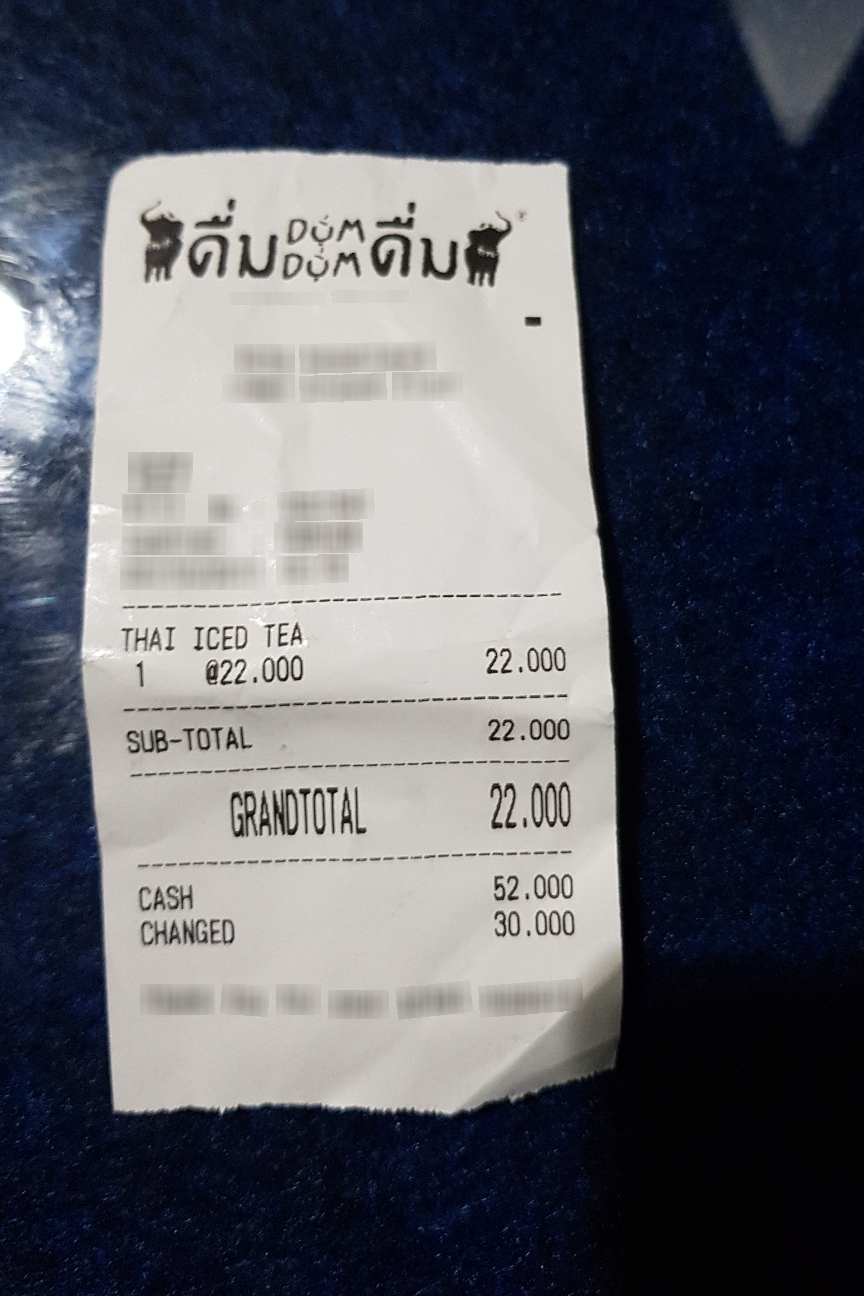
Extraction:
receipt: line_items: name: THAI ICED TEA
price: 22.000
qty: 1
subtotal: 22.000
total: 22.000